Question: What is the suspected problem?
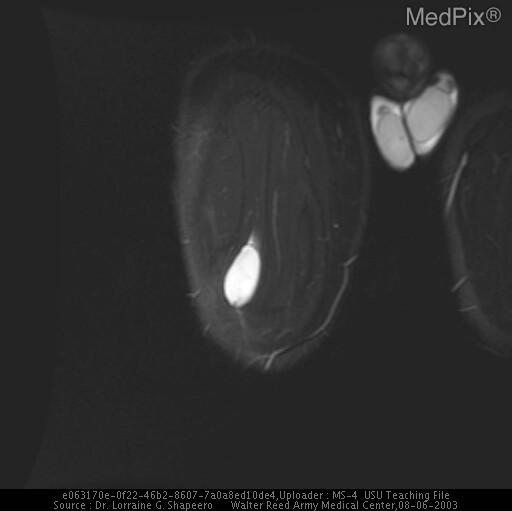
Answer: The findings suggest PLAIN RADIOGRAPH: A-P and lateral views of the right femur from 7/9/2002 demonstrate no bone abnormalities.  No soft tissue abnormalities are evident. MRI: A right rectus femoris mass measuring 4.5x2.4x2.5cm shows intermediate- signal intensity periphery with low-signal-intensity center on T1-weighted MR images and predominantly high signal intensity mass on T2-weighted MR image with low-signal-intensity septae posteriorly. After contrast-enhancement, there is a thick rim of peripheral enhancement with non-enhancing areas centrally. These findings were consistent with a myxoid liposarcoma.. A right rectus femoris mass measuring 4.5x2.4x2.5cm shows intermediate- signal intensity periphery with low-signal-intensity center on T1-weighted MR images and predominantly high signal intensity mass on T2-weighted MR image with low-signal-intensity septae posteriorly.. The patient might have a history of 34-year-old male with self-palpated slowly growing right thigh mass just above the knee. Mass painful with percussion..